Question: What do the imaging results show?
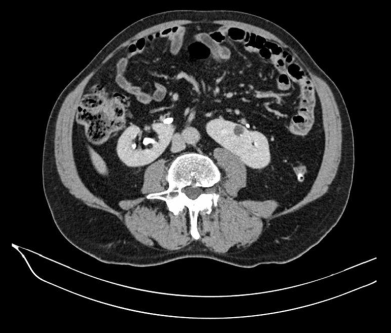
Answer: The imaging shows •  Parenchymal bridge ("isthmus") connecting the inferior poles of both kidneys = Horseshoe kidneys
•  Complete duplication of the right ureter.
•  a 0.7 x 0.3 cm fat containing lesion in the inferior pole of the left kidney.
•  Multiple tiny calcifications bilaterally.
•  1.3cm cyst in the anterior aspect of the left kidney, containing a small calcification on its edge. There are a few small renal cysts in this Horseshoe kidney..